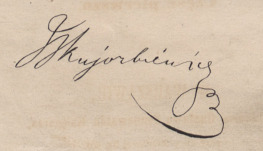
Signature of: jan majorkiewicz